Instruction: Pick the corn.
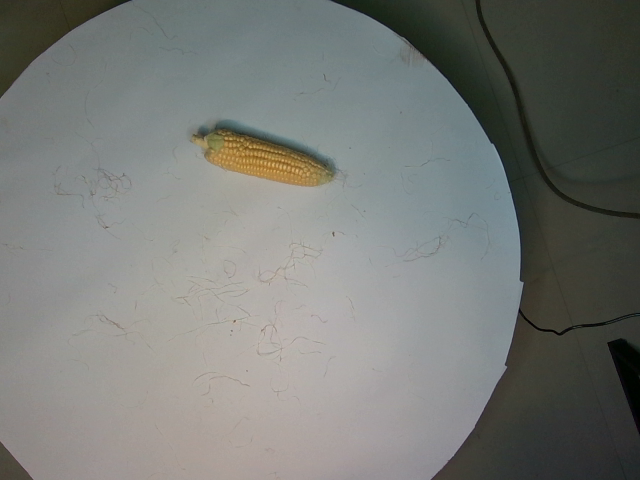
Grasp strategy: vertical